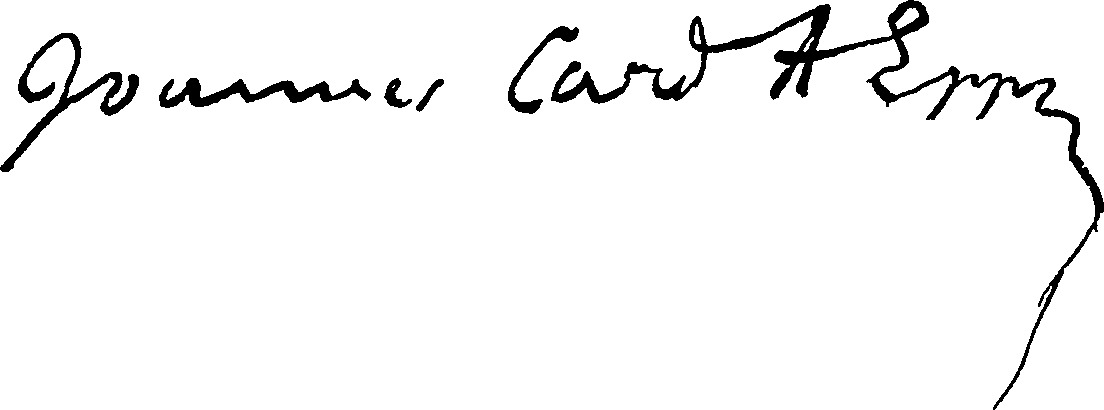
Signature of: ján scitovský